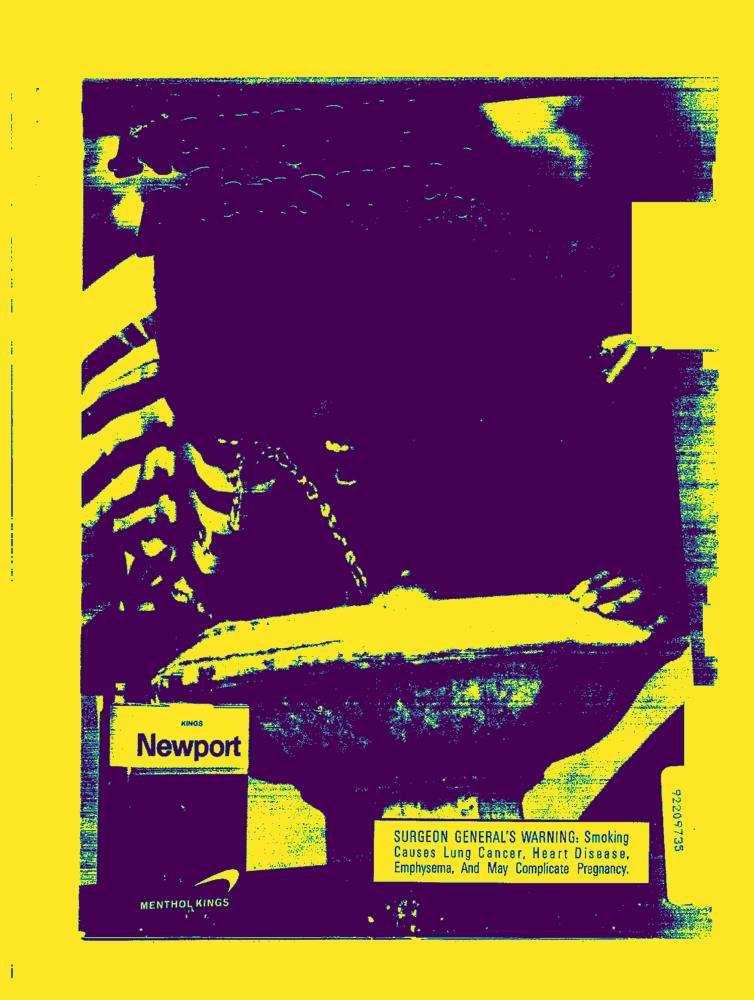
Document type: AD